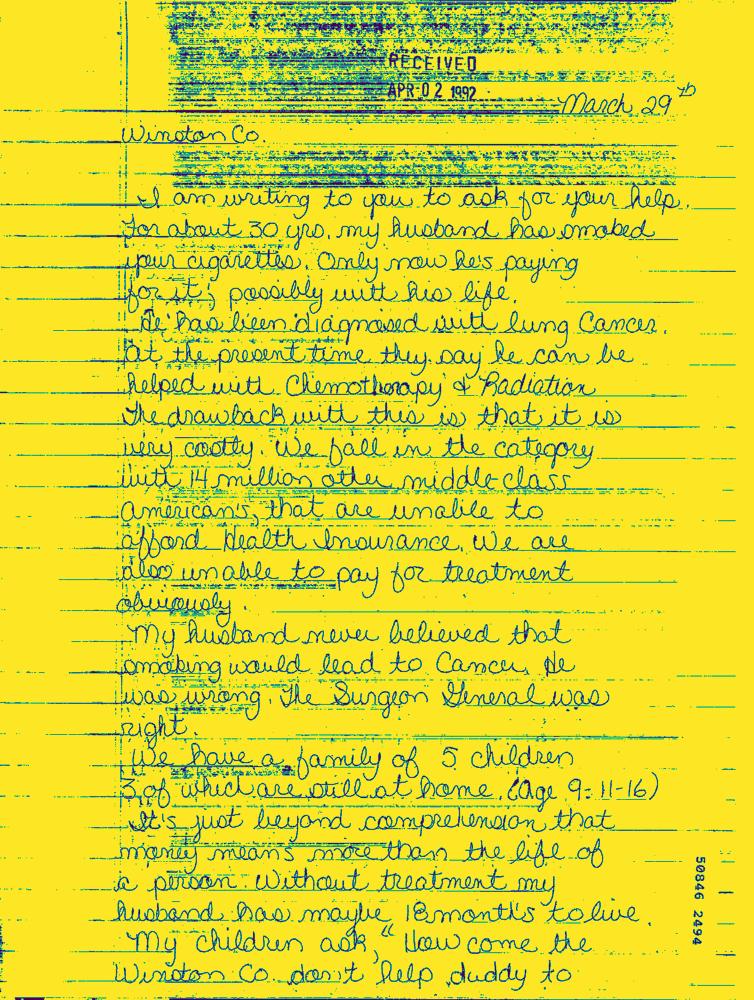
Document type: Hand-Written